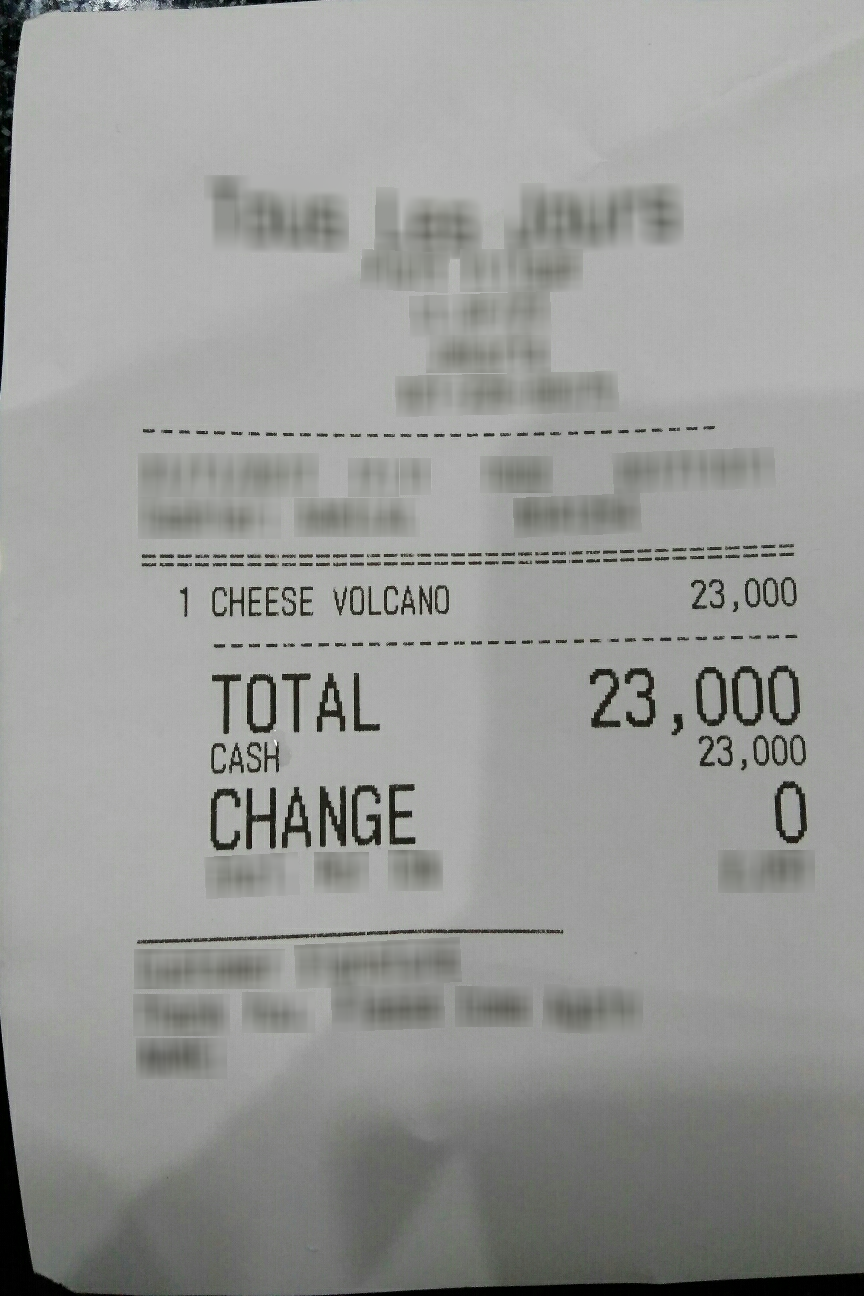
Number of items: 3
Total: 23,000
OCR text regions:
text: 1
text: CHEESE
text: VOLCANO
text: 23,000
text: TOTAL
text: 23,000
text: CASH
text: 23,000
text: CHANGE
text: 0